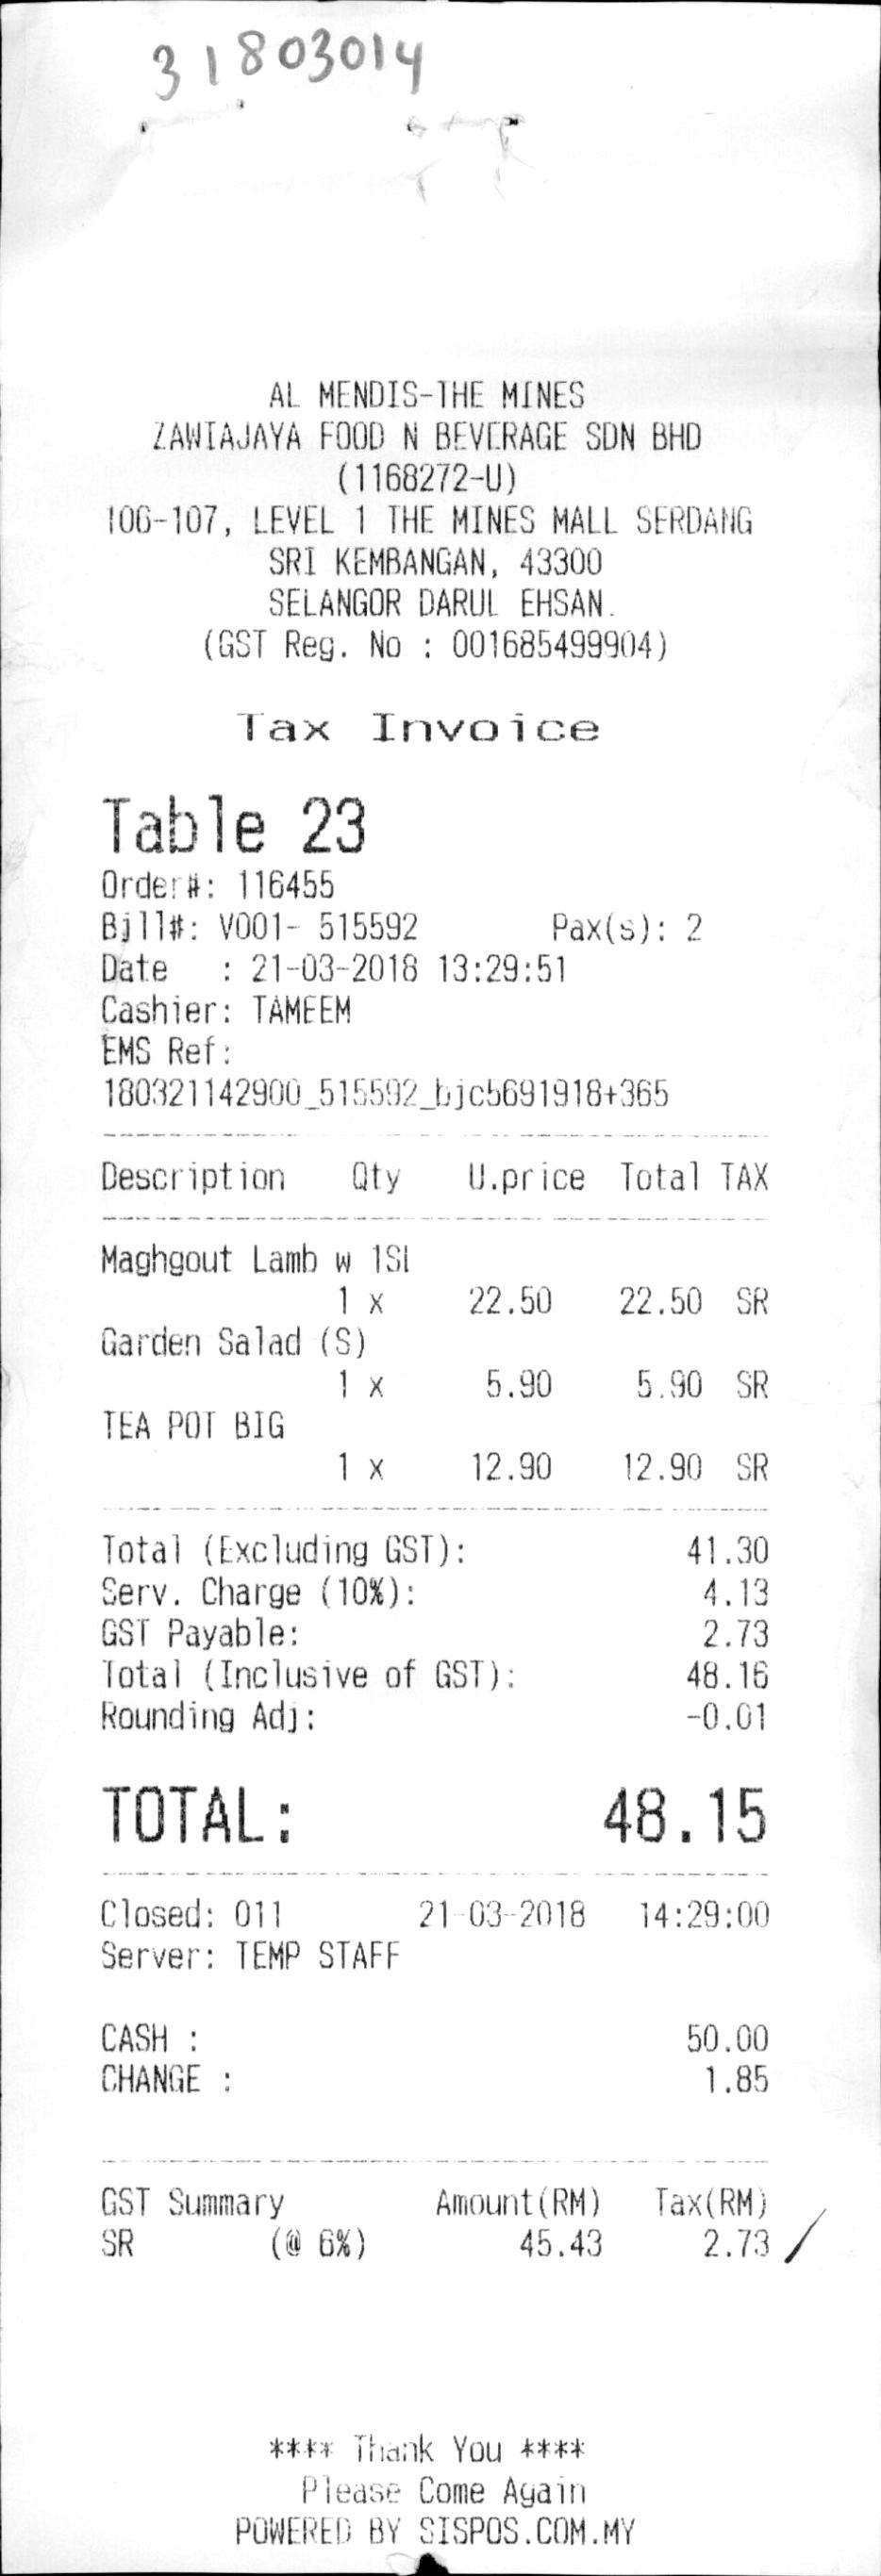
AL MENDIS-THE MINES
ZAWIAJAYA FOOD N BEVERAGE SDN BHD
(1168272-U)
106-107, LEVEL 1 THE MINES MALL SERDANG
SRI KEMBANGAN, 43300
SELANGOR DARUL EHSAN.
(GST REG. NO : 001685499904)
TAX INVOICE
TABLE 23
ORDER#: 116455
BILL#: V001- 515592
PAX(S): 2
DATE
: 21-03-2018
13:29:51
CASHIER: TAMEEM
EMS REF.:
180321142900_515592_BJC5691918+365
DESCRIPTION
QTY
U.PRICE
TOTAL TAX
MAGHGOUT LAMB W 1SL
1X
22.50
22.50
SR
GARDEN SALAD (S)
1X
5.90
5.90
SR
TEA POT BIG
1X
12.90
12.90
SR
TOTAL (EXCLUDING GST):
41.30
SERV. CHARGE(10%):
4.13
GST PAYABLE:
2.73
TOTAL (INCLUSIVE OF GST):
48.16
ROUNDING ADJ:
-0.01
TOTAL:
48.15
CLOSED: 011
21-03-2018
14:29:00
SERVER: TEMP STAFF
CASH :
50.00
CHANGE :
1.85
GST SUMMARY
AMOUNT(RM)
TAX(RM)
SR
(@ 6%)
45.43
2.73
THANK YOU
PLEASE COME AGAIN
POWERED BY SISPOS.COM.MY